Question: What appears to be the issue?
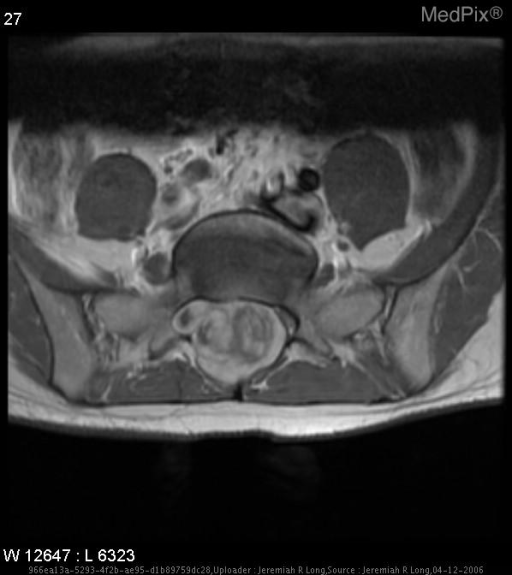
Answer: The findings suggest In the spinal canal, from approximately the mid body of T11 through the sacrum, is a large expansile intradural mass which is isointense to the cord on T1, hyperintense to the cord on T2 and avidly enhances with gadolinium albeit eterogeneously.  Marked scalloping of the posterior vertebral bodies is noted most marked in the sacrum.

	This mass in the lumbar region extends into the neural foramina at all levels and expands the neural foramina at the lower segments with extension out of the right neural foramina at L5-S1.
	At the level of L4, there is a focal T2 bright lesion which may represent a small fatty element or small region of hemorrhage.. In the spinal canal, from approximately the mid body of T11 through the sacrum, is a large expansile intradural mass which is isointense to the cord on T1, hyperintense to the cord on T2 and avidly enhances with gadolinium albeit heterogeneous.  Marked scalloping of the posterior vertebral bodies is noted at these levels which increased extending caudally, most marked in the
sacrum.  There is also canal expansion at L5 and into the sacrum.
	This mass in the lumbar region extends into the neural foramina at all levels and expands the neural foramina at the lower segments with likely extension out of the right neural foramina at L5-S1.
	At the level of L4, within the mass within the canal, there is a focal T2 bright lesion which may represent a small fatty element or small region of hemorrhage.. The patient might have a history of 19 year-old male with a six-month history of back pain and right leg weakness.